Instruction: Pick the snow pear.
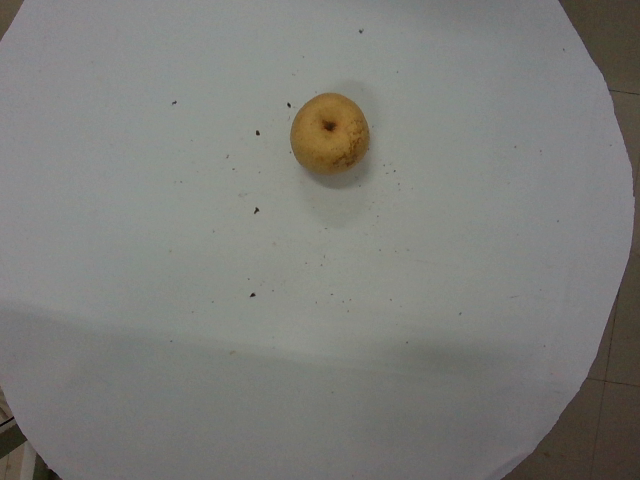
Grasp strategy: vertical